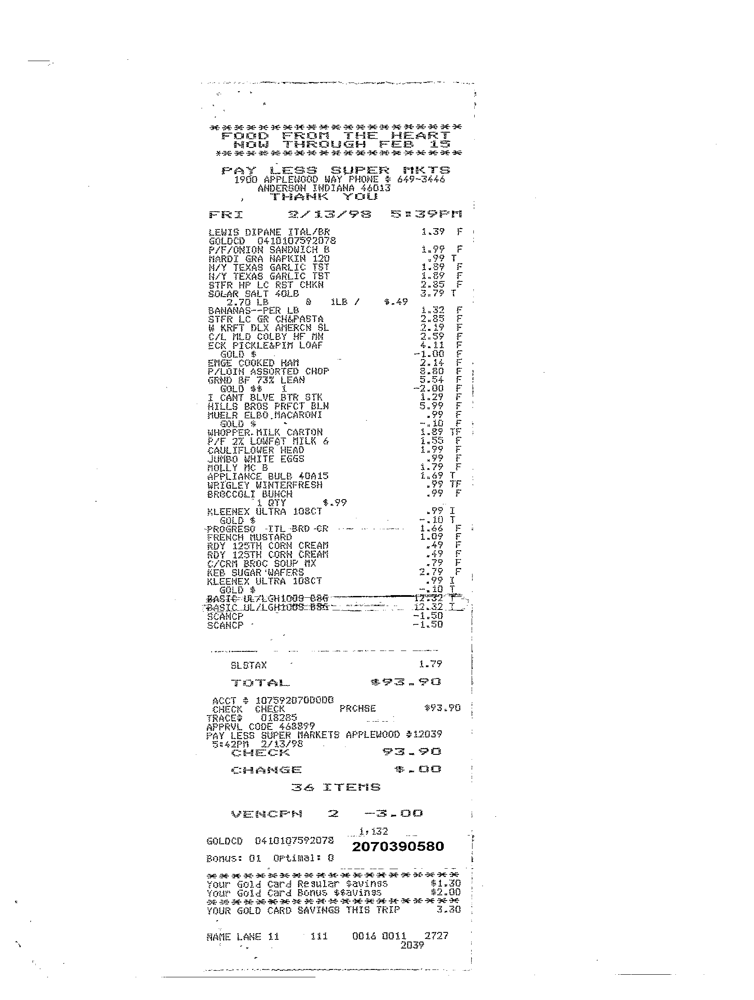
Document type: Invoice